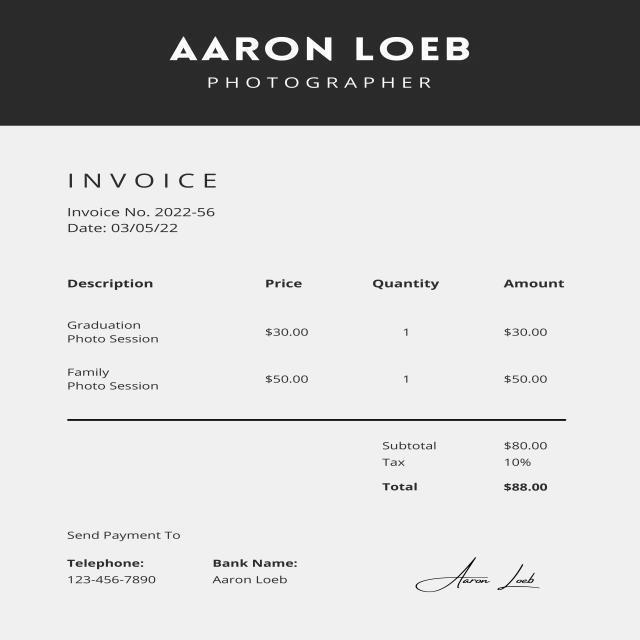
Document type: Invoice